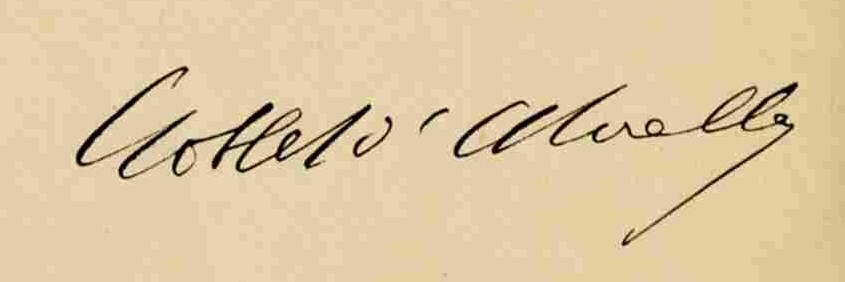
Signature of: eugène goblet d alviella